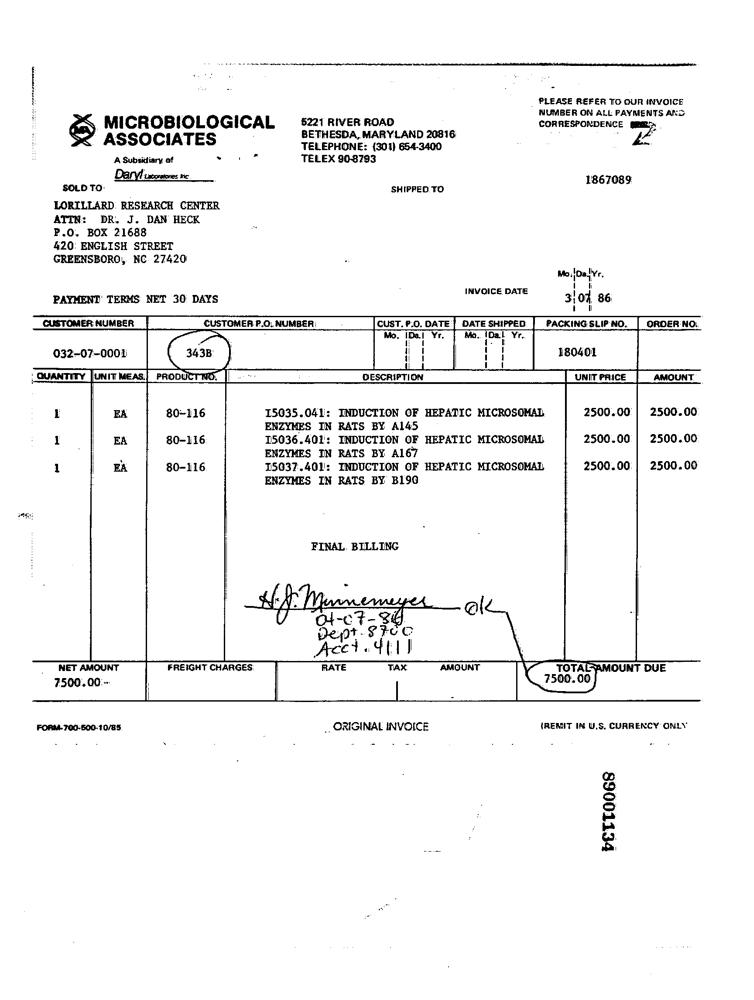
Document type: Invoice